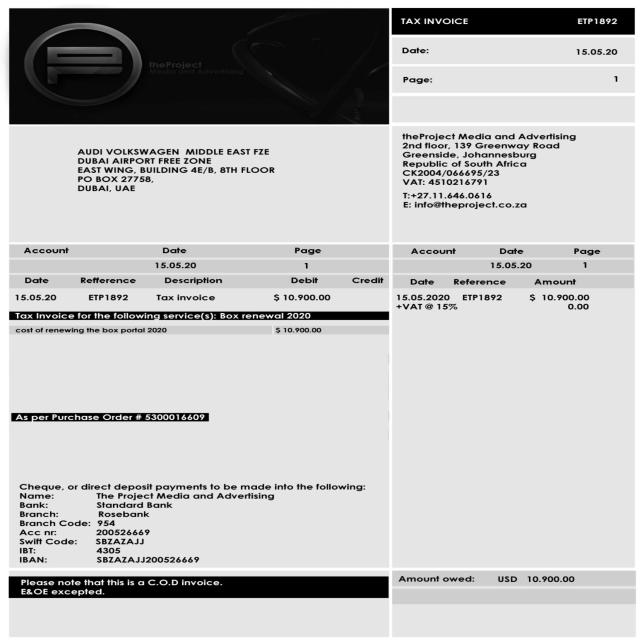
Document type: Invoice